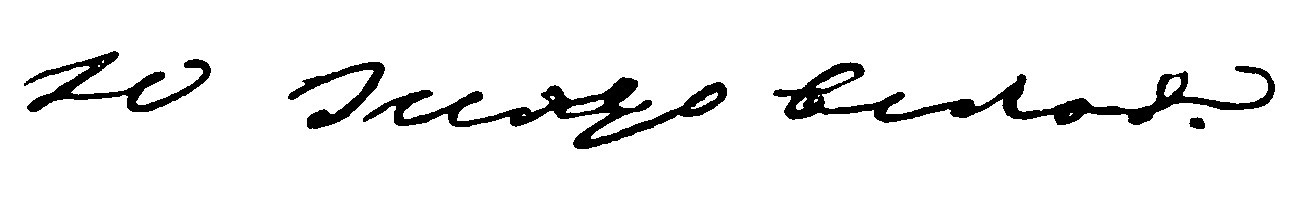
Signature of: yulia zhadovskaya